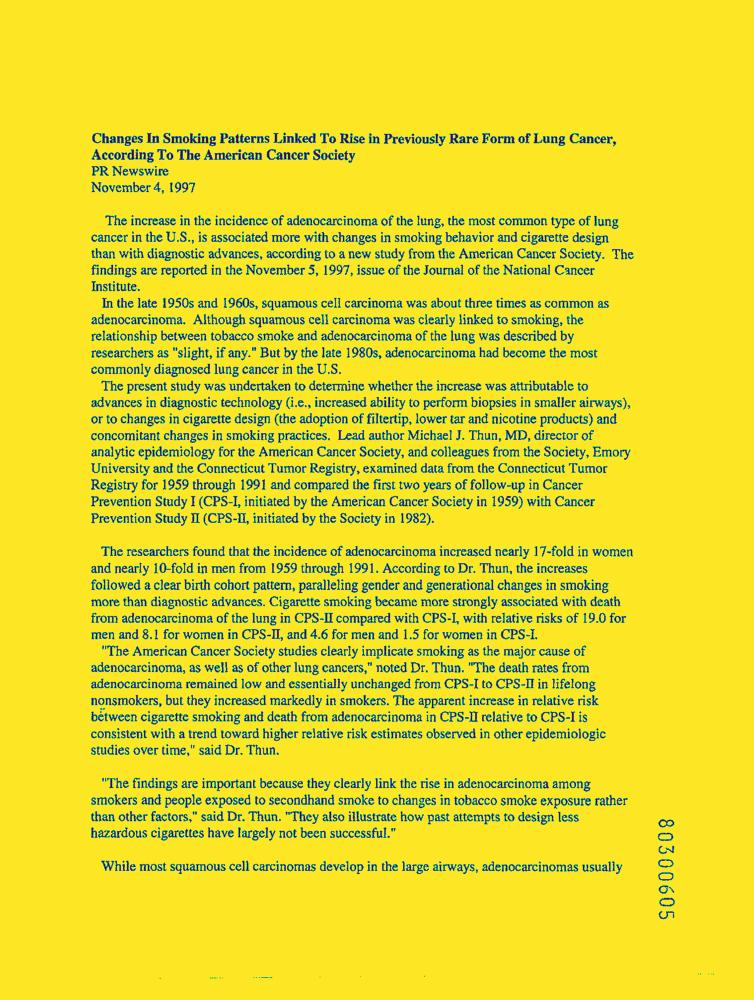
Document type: News-Article